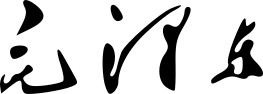
Signature of: mao zedong